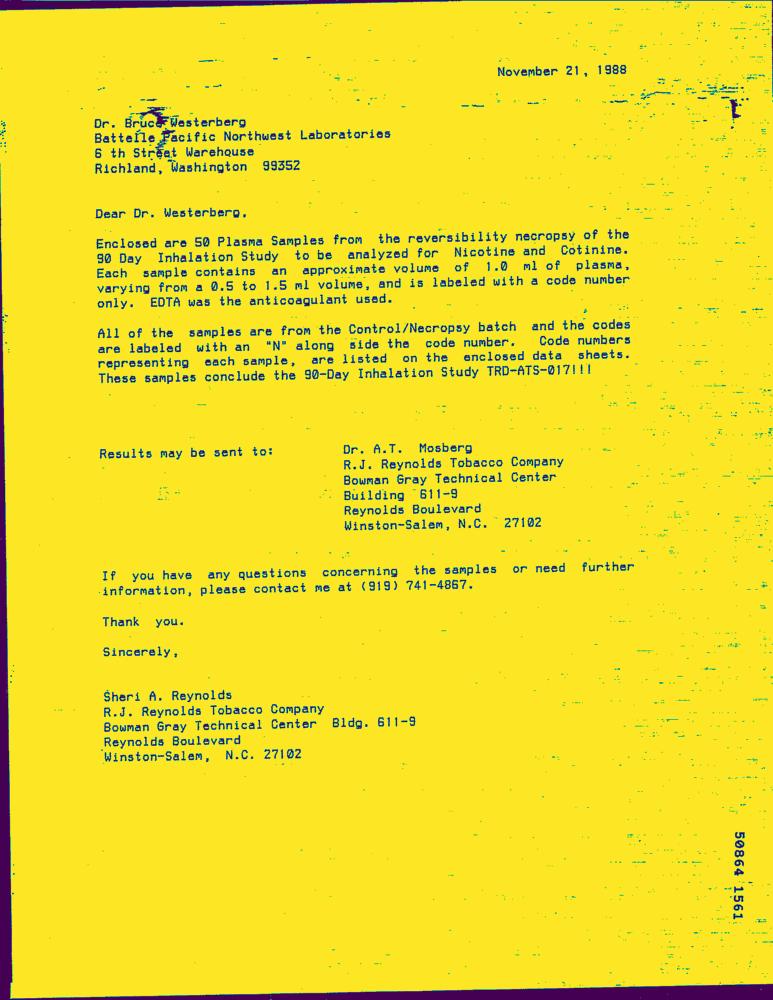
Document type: Letter-Doc